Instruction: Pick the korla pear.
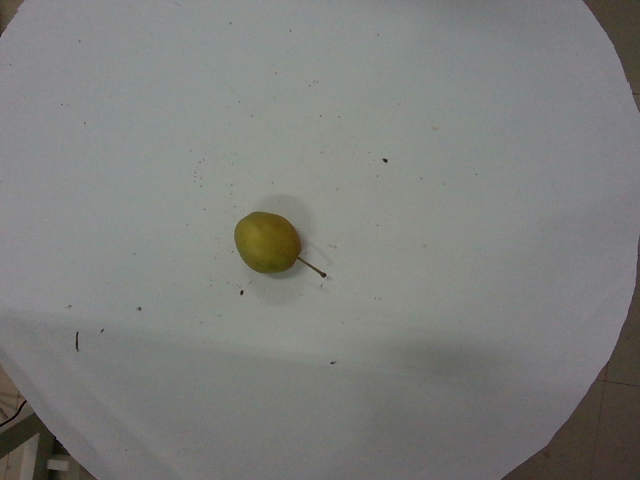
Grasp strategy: vertical